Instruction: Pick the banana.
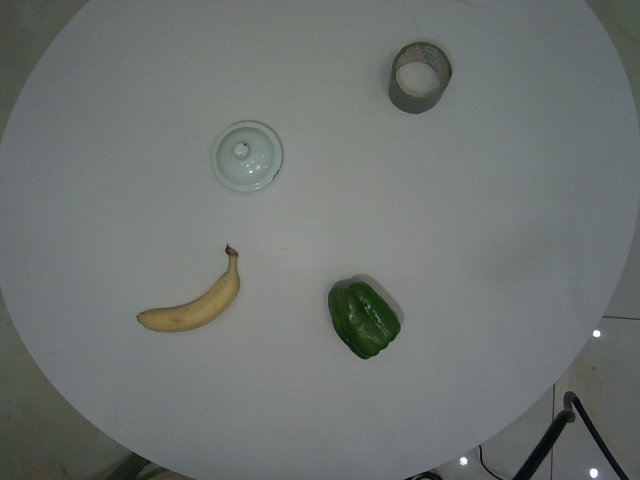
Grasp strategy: vertical